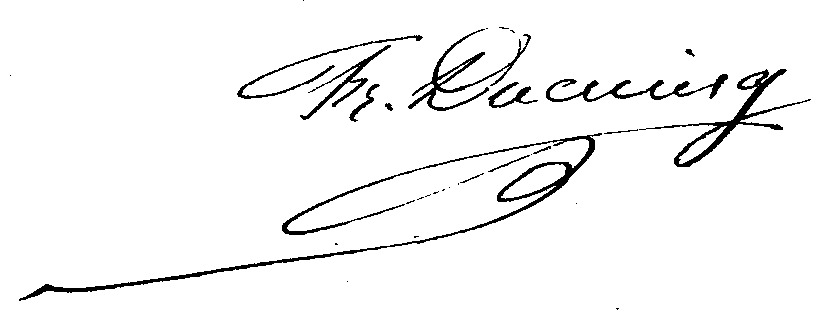
Signature of: françois ducuing